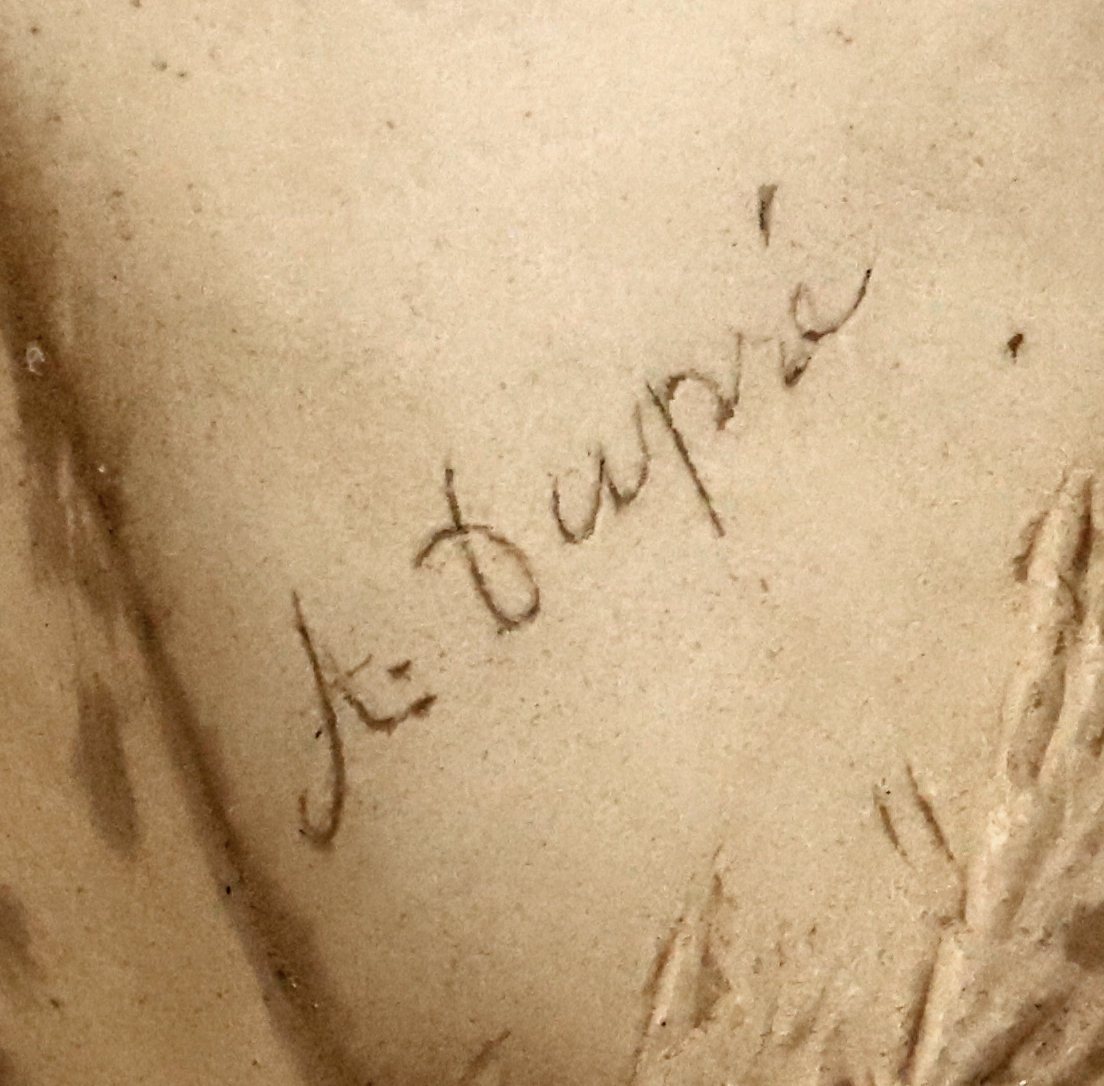
Signature of: amalia dupré